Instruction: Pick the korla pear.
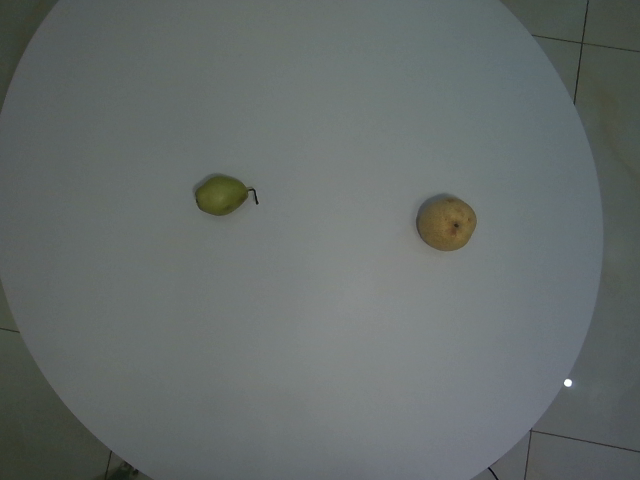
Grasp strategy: vertical